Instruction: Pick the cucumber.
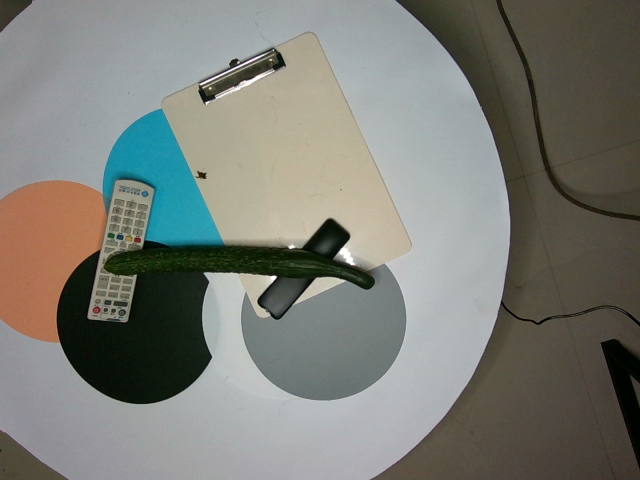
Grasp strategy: vertical